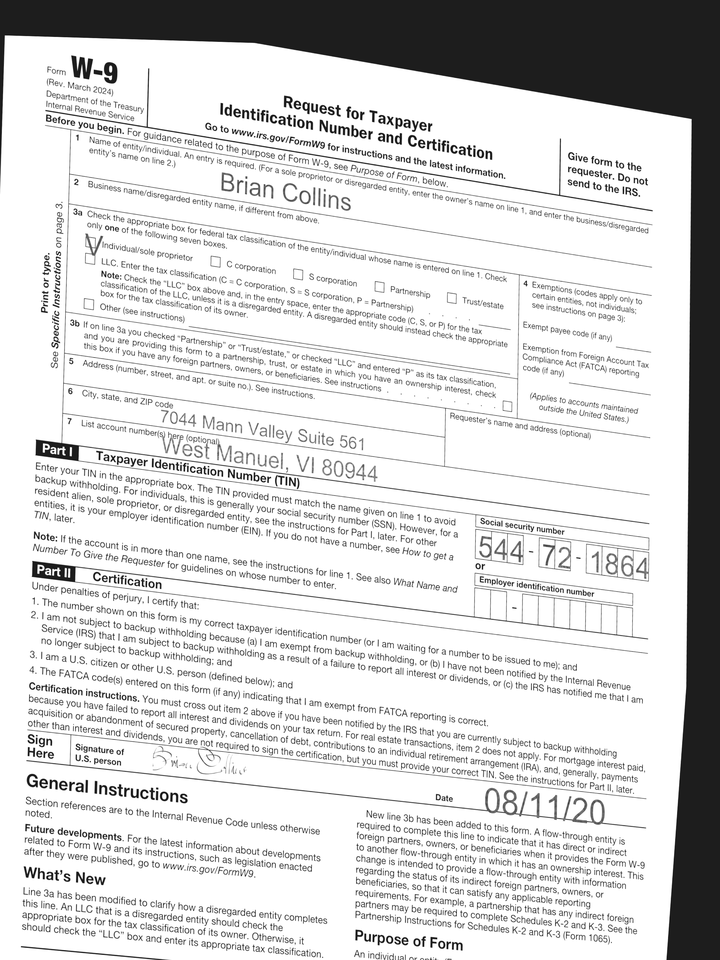
adr1: 7044 Mann Valley Suite 561
adr2: West Manuel, VI 80944
cbx: yes
ssn: 544721864
enm: Brian Collins
sdt: 08/11/20